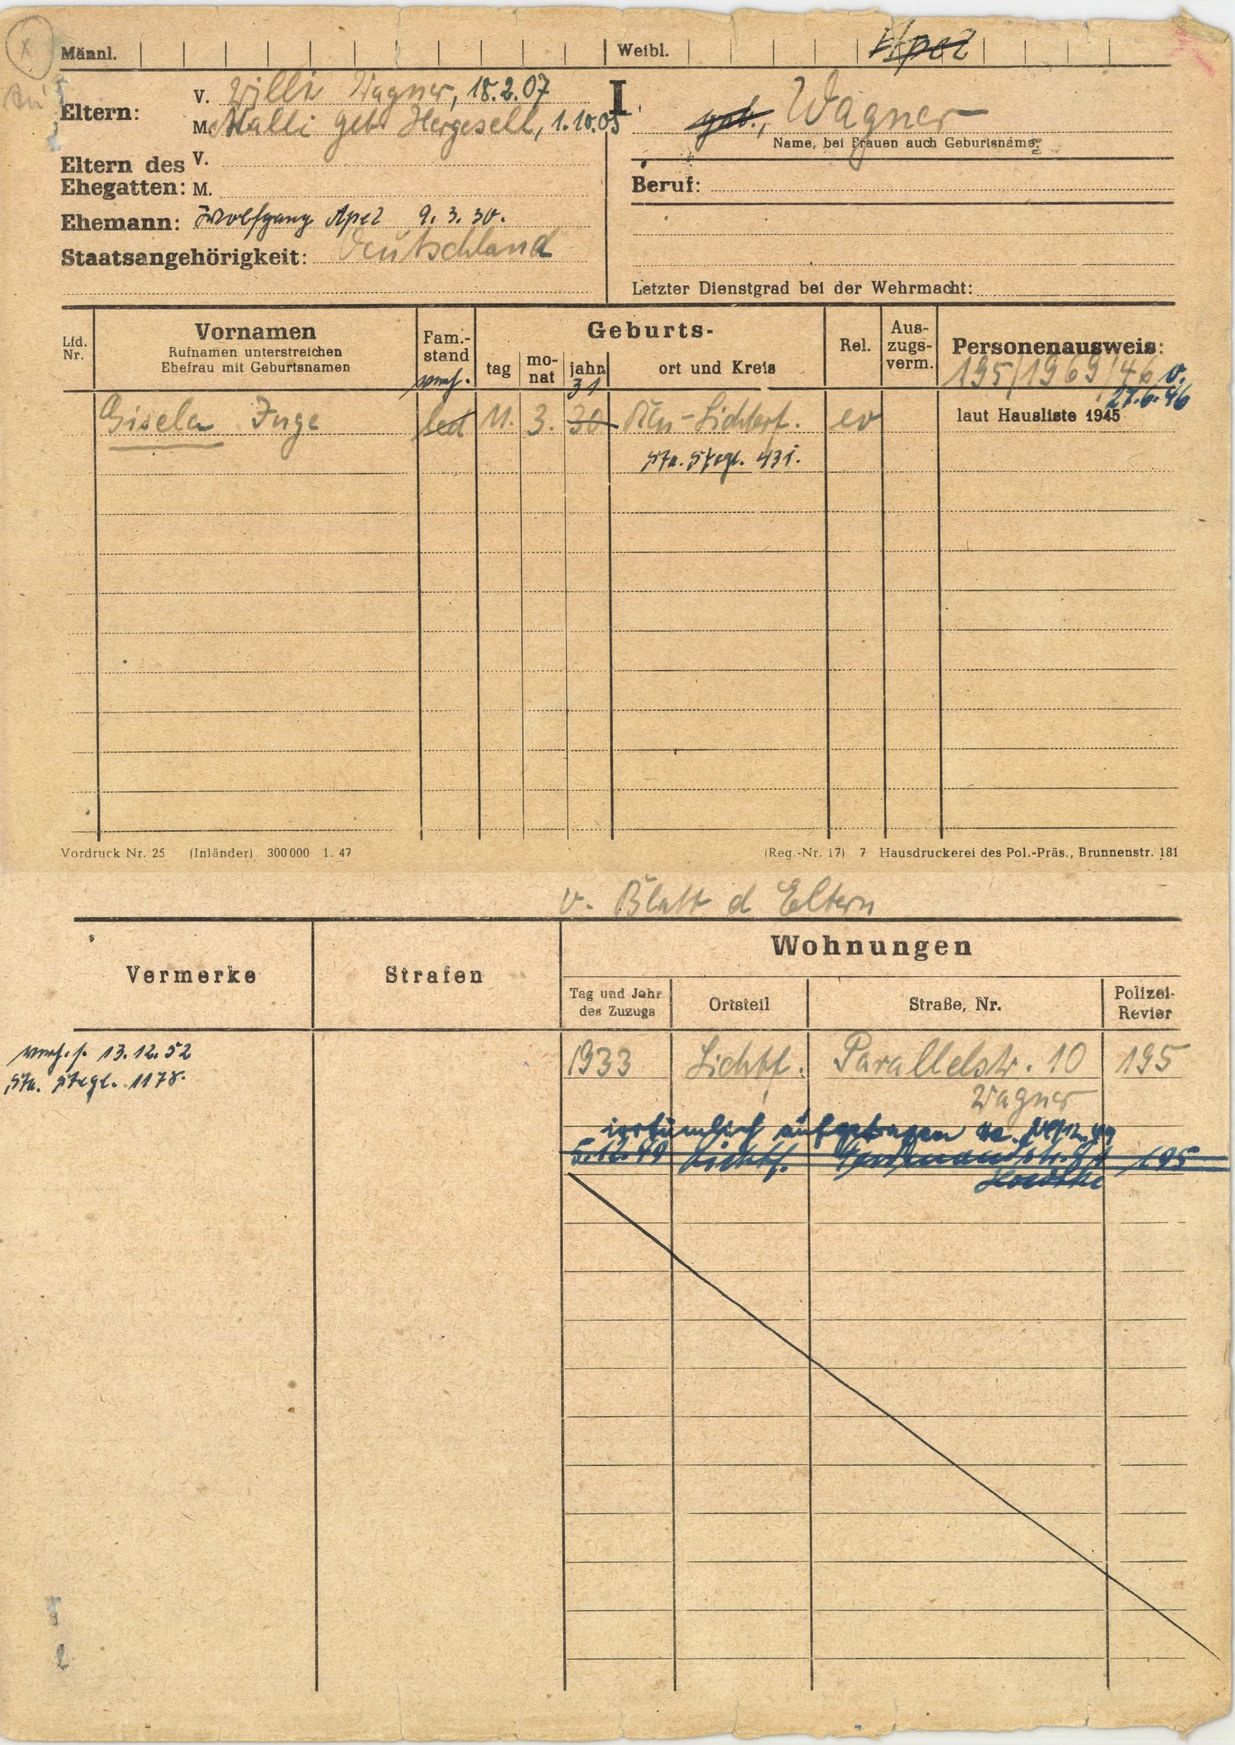
Apel

geb., Wagner